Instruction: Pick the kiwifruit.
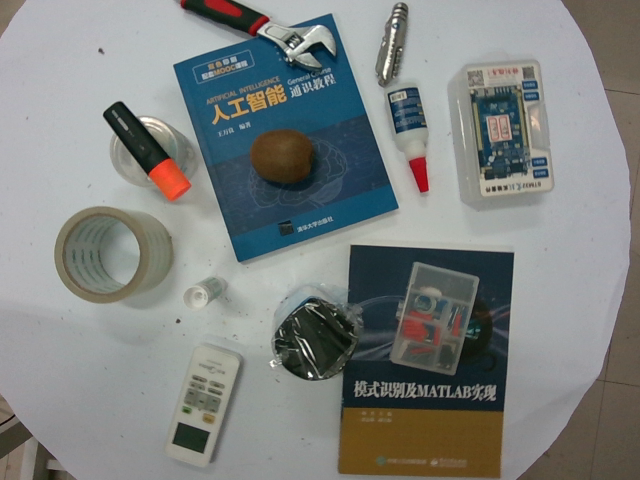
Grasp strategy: vertical